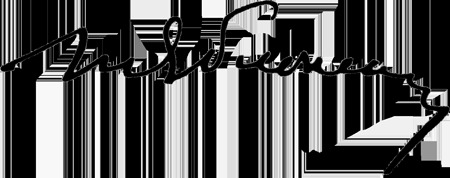
Signature of: tetiana yablonska